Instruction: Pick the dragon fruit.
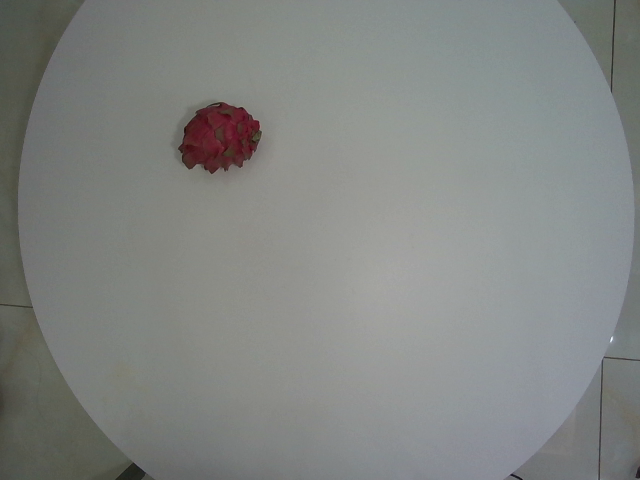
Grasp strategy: vertical